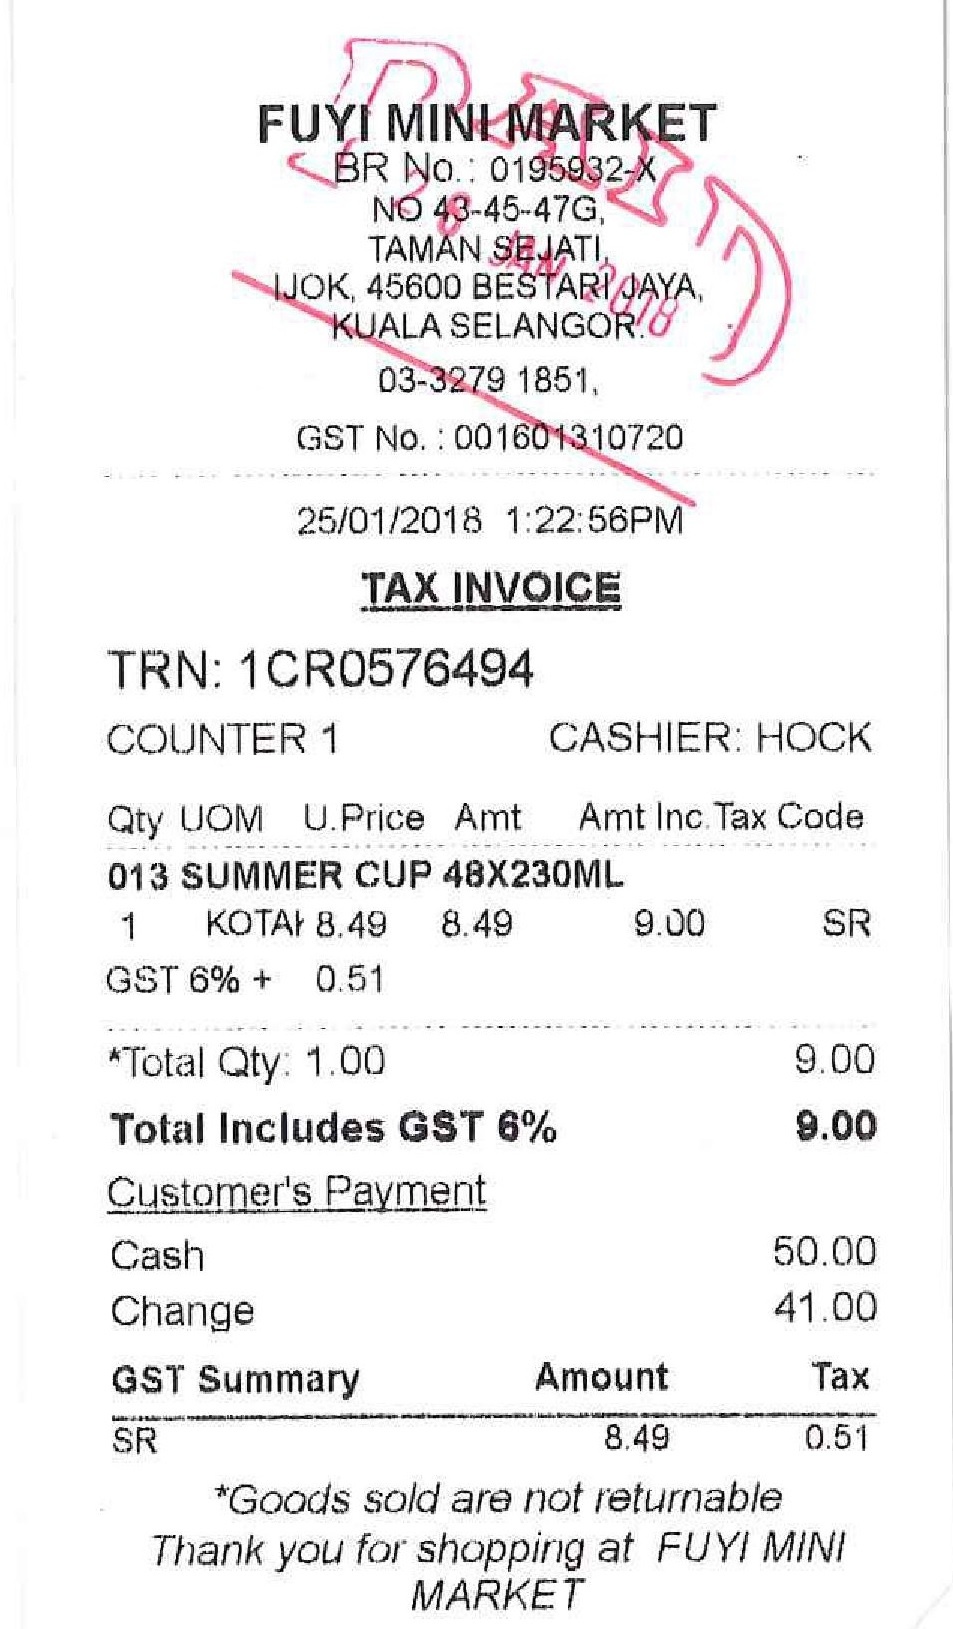
FUYI MINI MARKET
BR NO.: 0195932-X
NO 43-45-47G,
TAMAN SEJATI,
IJOK, 45600 BESTARI JAYA,
KUALA SELANGOR.
03-3279 1851,
GST NO.:001601310720
25/01/2018 1:22:56PM
TAX INVOICE
TRN: 1CR0576494
COUNTER 1
CASHIER: HOCK
QTY UOM U.PRICE AMT AMT INC. TAX CODE
013 SUMMER CUP 48X230ML
1
GST 6% + 0.51
*TOTAL QTY: 1.00
TOTAL INCLUDES GST 6%
CUSTOMER'S PAYMENT
CASH
CHANGE
GST SUMMARY
9.00
9.00
50.00
41.00
GST SUMMARY
SR
*GOODS SOLD ARE NOT RETURNABLE
THANK YOU FOR SHOPPING AT FUYI MINI
MARKET
KOTA
8.49
8.49
9.00
SR
AMOUNT
TAX
8.49
0.51